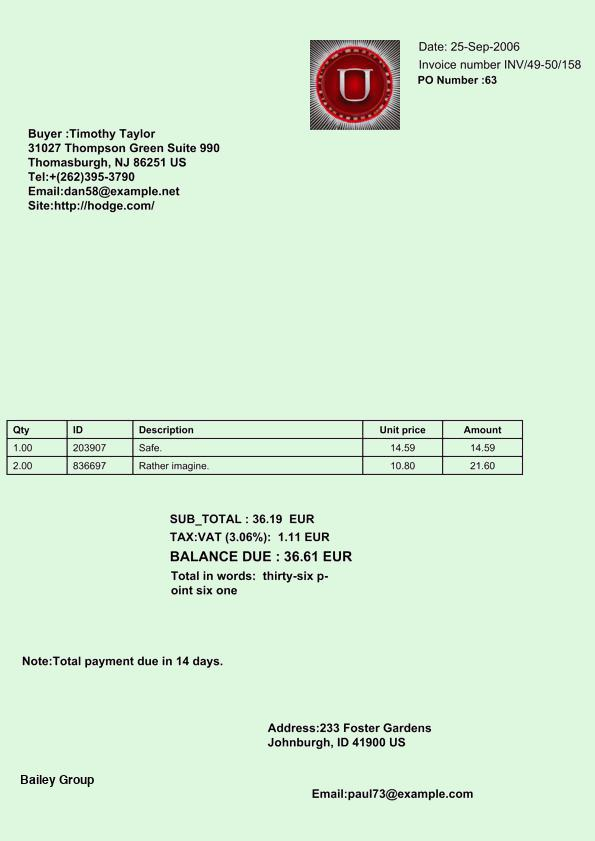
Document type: Invoice